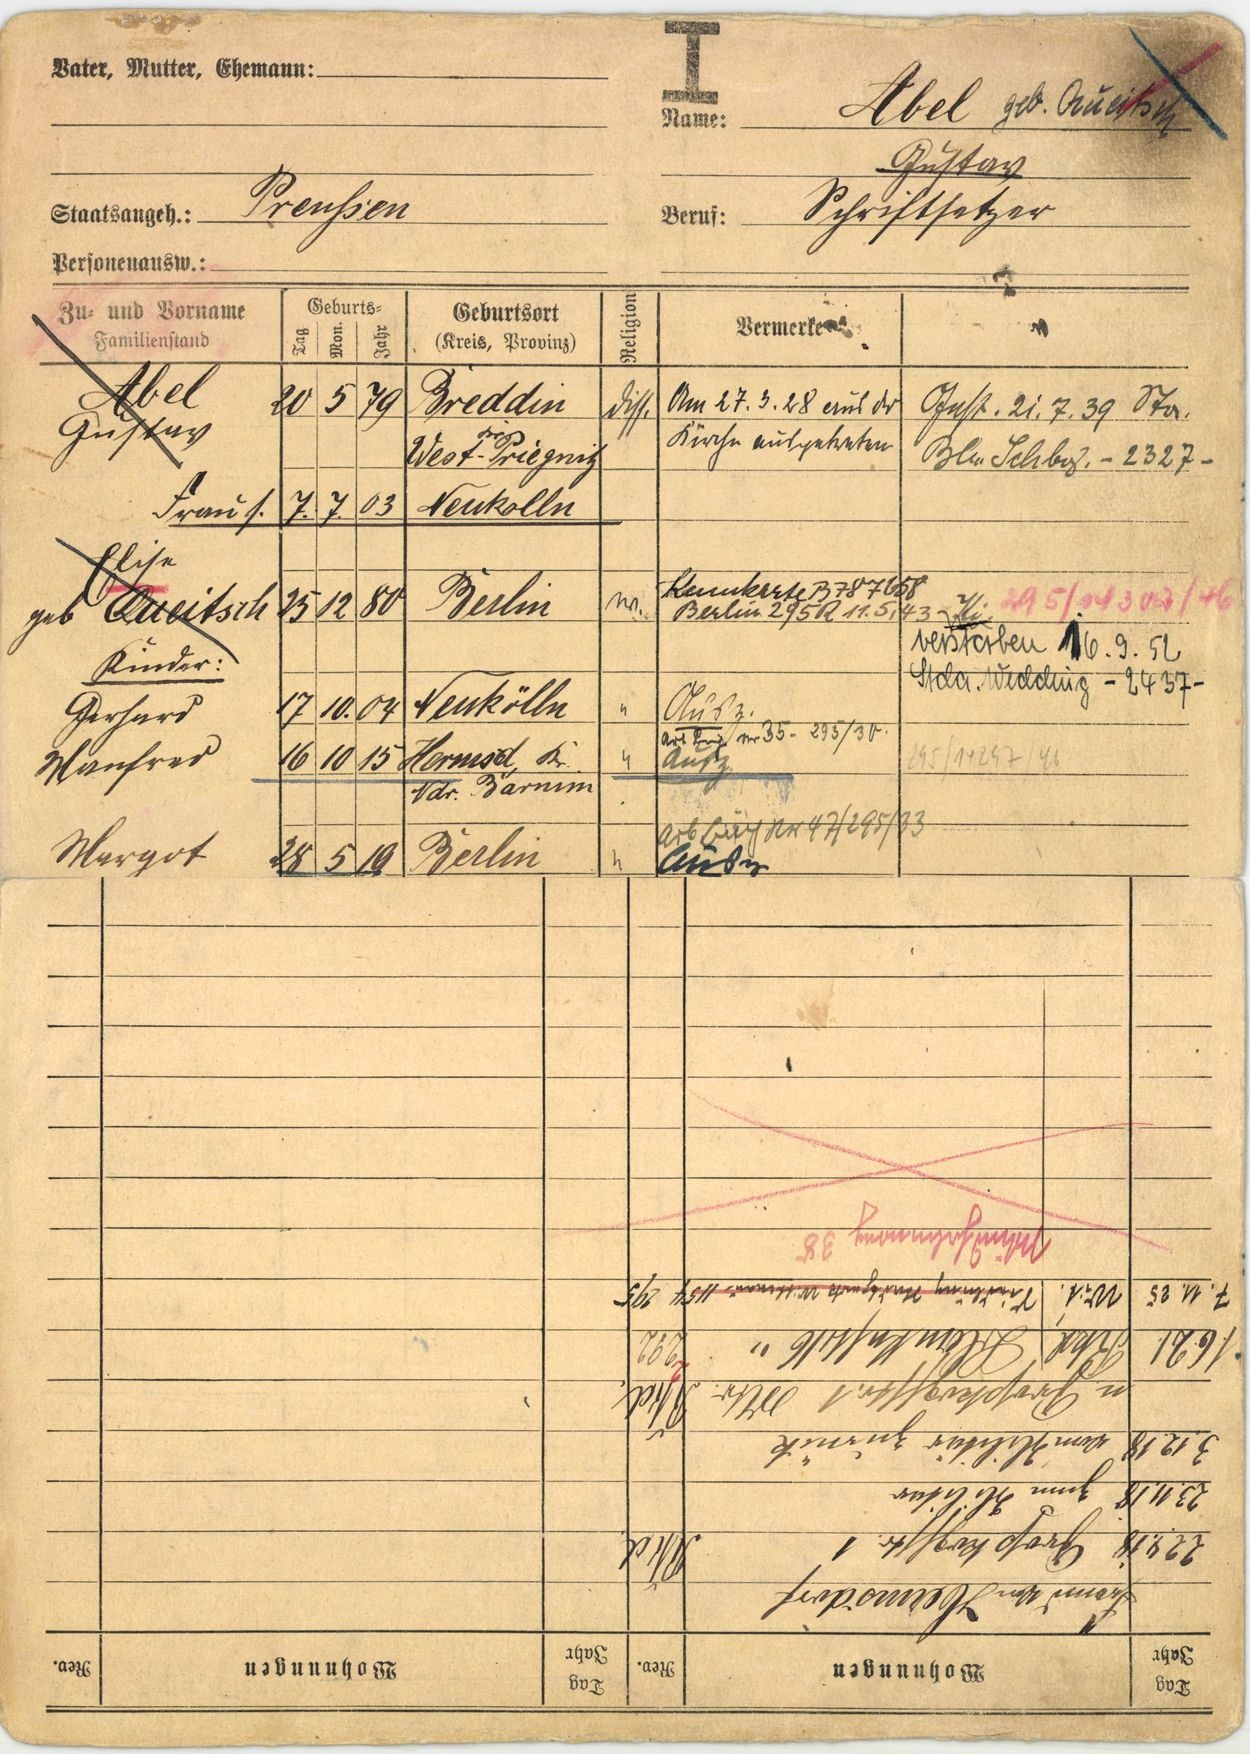
Abel geb. Kueitsch